Patient: Female, age 0
A 4-month-old female infant, born prematurely at 30 weeks and weighing 1,550 g, was hospitalized after 4 days of cough and fever. Her past history included a controlled premature birth by cesarean section due to placenta previa. She suffered from a brief period of mechanical ventilation and administration of exogenous surfactant after being born. After admitted, mild bilateral lung coarse rales were found on physical examination. Laboratory tests results showed a white blood cell count of 22.9x109 cells/L containing 58.2% neutrophils and a C-reactive protein concentration of 28 mg/L. Chest radiography exhibited patchy shadows localized to the right lung and lower left lung (Figure 1A). Subsequent computed tomography (CT) detected multiple masses and small nodules across both lungs with mediastinal lymph node involvement (Figure 1B and C). The patient was then started on intravenous ceftriaxone. Bronchoscopy revealed minimal overlying airway secretions and airway patency extending from the upper respiratory tract to the lungs; 3-9 acid-fast bacilli organisms/100 high-power fields were found in bronchoalveolar lavage fluid (BALF) and gastric aspirate by Ziehi-Neelsen staining. Thus, the patient was suspected of harboring pulmonary tuberculosis infection and treated with isoniazid, rifampin, and pyrazinamide. Although both tuberculin skin test and interferon gamma (IFN-gamma) release assays were negative, mycobacterial liquid cultures of bronchoalveolar lavage and gastric aspirate were positive at 118 and 86 hrs of culture, respectively. Isolated mycobacteria were identified (with a confidence level of 84%) as MABC using matrix-assisted laser desorption ionization time-of-flight mass spectrometry (Vitek MS system, bioMerieux, France), supporting a diagnosis of MABC pulmonary disease. Immunologic evaluation results, including serum immunoglobulin levels and flow cytometric lymphocyte phenotyping were as follows: IgG 4.96 g/L (normal range 1.8-8 g/L), IgM 1.00 g/L (normal range 0.2-1 g/L), IgA 0.225 g/L (normal range 0.08-0.8g/L), IgE <5.00 IU/mL (normal range <=15 IU/mL), CD3+ cells 69.4% (normal range 55-82%), CD4+ cells 53.9% (normal range 55-57%), CD8+ cells 14.9% (normal range 11-25%), B cell 23.2% (normal range 11-45%), which were basically normal. However, natural killer (NK) cell level was 3%, which is below normal range 7-40%. In the review after 3 months, NK cell level raised to 10%. Whole exon sequencing (WES) was then performed and detected no pathogenic mutations, ruling out genetic disorders such as cystic fibrosis and primary immunodeficiency disease as factors contributing to exacerbation of MABC pulmonary disease in our patient. The subject family has no other case of MABC infection or immune-compromised individuals. According to expert consensus regarding diagnosis and treatment of NTM diseases, the therapy was modified to include oral clarithromycin (7.5 mg/kg, q12 h), linezolid (10 mg/kg, q8 h), and intravenous imipenem (15 mg/kg, q6 h). Due to the possibility of other mycobacterial infections, rifampicin (15 mg/kg/day) and ethambutol (15 mg/kg/day) were also administered. Subsequently, the patient's temperature returned to normal after 1 week and her cough gradually reduced, prompting cessation of intravenous imipenem administration. She was discharged after 25 days of hospitalization.
After an additional 3 months of outpatient therapy, her chest CT remained unchanged and the patient exhibited recurrence of fever with wheezing. The white blood cell count was 17.6x109 cells/L, of which 47.4% were neutrophils, with a C-reactive protein concentration of 30 mg/L. Bronchoscopy revealed an excrescent obstruction of the sub-branch of the right lower bronchi. Acid-fast staining microscopy and mycobacterial cultures of BALF and gastric aspirate were negative. The isolates that had been preserved during the first hospital stay were sent to the National Tuberculosis Clinical Laboratory of Beijing Chest Hospital for drug susceptibility testing (DST) and further strain identification. DST was carried out according to Clinical and Laboratory Standards Institute (CLSI) guidelines. Final tested drug concentrations were as follows: clarithromycin 0.0625-32 mug/mL, amikacin 0.5-256 mug/mL, moxifloxacin 0.0625-32 mug/mL, cefoxitin 0.5-256 mug/mL, linezolid 0.25-128 mug/mL, imipenem 0.25-128 mug/mL, meropenem 0.25-128 mug/mL, and doxycycline 0.0625-32 mug/mL.
The minimum inhibitory concentration (MIC) of each drug was determined using the CLSI-recommended broth microdilution method performed in 96-well plates. DST demonstrated that isolates were susceptible to clarithromycin (MIC 0.25-0.5 mug/mL), amikacin (MIC 1-2 mug/mL), moxifloxacin (MIC 1 mug/mL), cefoxitin (MIC 4-8 mug/mL), and linezolid (MIC 1 mug/mL), with intermediate susceptibility to imipenem (MIC 8 mug/mL) and resistance to meropenem (MIC 64 mug/mL) and doxycycline (MIC >32 mug/mL). The isolates had no inducible resistance to clarithromycin, as they were susceptible to clarithromycin at both days 3 and 14.
DNA sequence analysis of the ribosomal gene internal transcribed spacer (ITS) and rpoB, and hsp65 genes was performed to identify the subspecies of causative agent. Bacterial DNA extracted using the boiling method was used as a template for PCR. PCR primer pairs were as follows: 5'-AAGTCGTAACAAGGTARCCG-3' and 5'-TCGCCAAGGCATCCACC-3' for the ribosomal gene ITS region, 5'-GGCAAGGTCACCCCGAAGGG-3' and 5'-AGCGGCTGCTGGGTGATCATC-3' for rpoB, and 5'-ATCGCCAAGGAGATCGAGCT-3' and 5'-AAGGTG-CCGCGGATCTTGTT-3' for hsp65. PCR products were purified and sequenced by TsingKe Biotech Corp. (Beijing, China). Species identification was accomplished using BLAST searching that ultimately identified patient isolates as M. abscessus subsp. massiliense (with sequence identity of 99%).
After consultation with physicians specializing in NTM disease from Beijing Chest Hospital, we treated the patient with intravenous cefoxitin (40 mg/kg q8 h), oral azithromycin (10 mg/kg/d), and moxifloxacin (10 mg/kg/d). After 3 months of treatment using this regimen, chest radiography revealed improvement, with white blood cell count (8.65x109 cells/L) and C-reactive protein concentration (<8 mg/L) both returning to normal ranges (4-10x109 cells/L and 0-8 mg/L, respectively). Cefoxitin was discontinued after 4 months of use.
Monitoring for adverse drug events was performed monthly. No obvious adverse drug reactions were observed. Blood platelet counts ranged from 152x109 cells/L to 298x109 cells/L (normal range 100-400x109 cells/L). Ranges of aspartate aminotransferase were 12-38 U/L (normal range 5-40 U/L), of alanine aminotransferase were 8-26 U/L (normal range 5-40 U/L), of serum total bile acid were 5-8 micromol/L (normal range 0-10 micromol/L), of urea were 1.8-5.2 mmol/L (normal range 1.7-7.1 mmol/L), and of creatinine were 32.1-52.2 micromol/L (normal range 30-80 micromol/L). The ECG (electrocardiogram) was normal. After 12 months of antibiotic therapy, bronchoscopy revealed no excrescent obstruction or airway patency. Chest CT showed that most lung lesions had been absorbed, with strip shadows visible in both lungs (Figure 2A and B). Moxifloxacin was discontinued; however, based upon the recommendation of NTM disease specialists, the patient continued to receive oral azithromycin and cefprozil for 4 months, with cessation of all treatment after 16 months of antibiotic therapy. Upon examination at 3 and 6 months after completion of therapy, the patient was in good clinical condition. The recent laboratory tests results showed a white blood cell count of 8.2x109 cells/L containing 49.6% neutrophils and a C-reactive protein concentration <8 mg/L. The patient will continue to receive regular follow-up by mycobacterial disease physicians.
Keywords: azithromycin, drug resistance, nontuberculous mycobacteria, pulmonary, treatment outcome
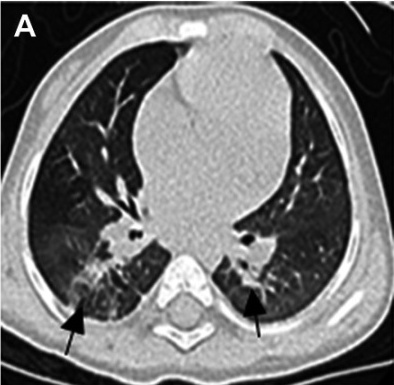
Image caption: Chest radiograph and chest HRCT scan on admission. (B and C) Multiple masses and small nodules over both lungs (arrows). . Abbreviation: HRCT, high-resolution computed tomography.